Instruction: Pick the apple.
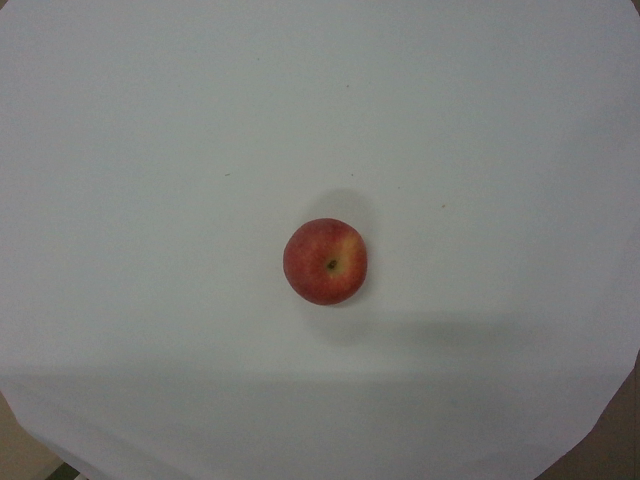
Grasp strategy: vertical